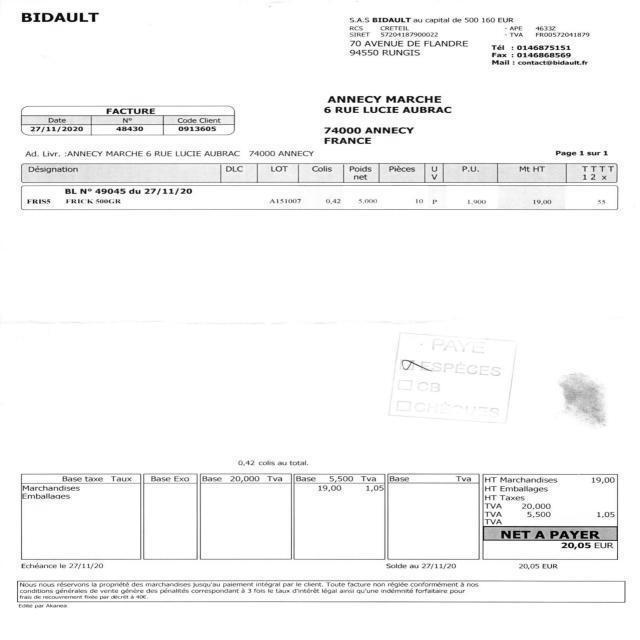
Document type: Invoice